Question: Can you provide the account number mentioned in the document?
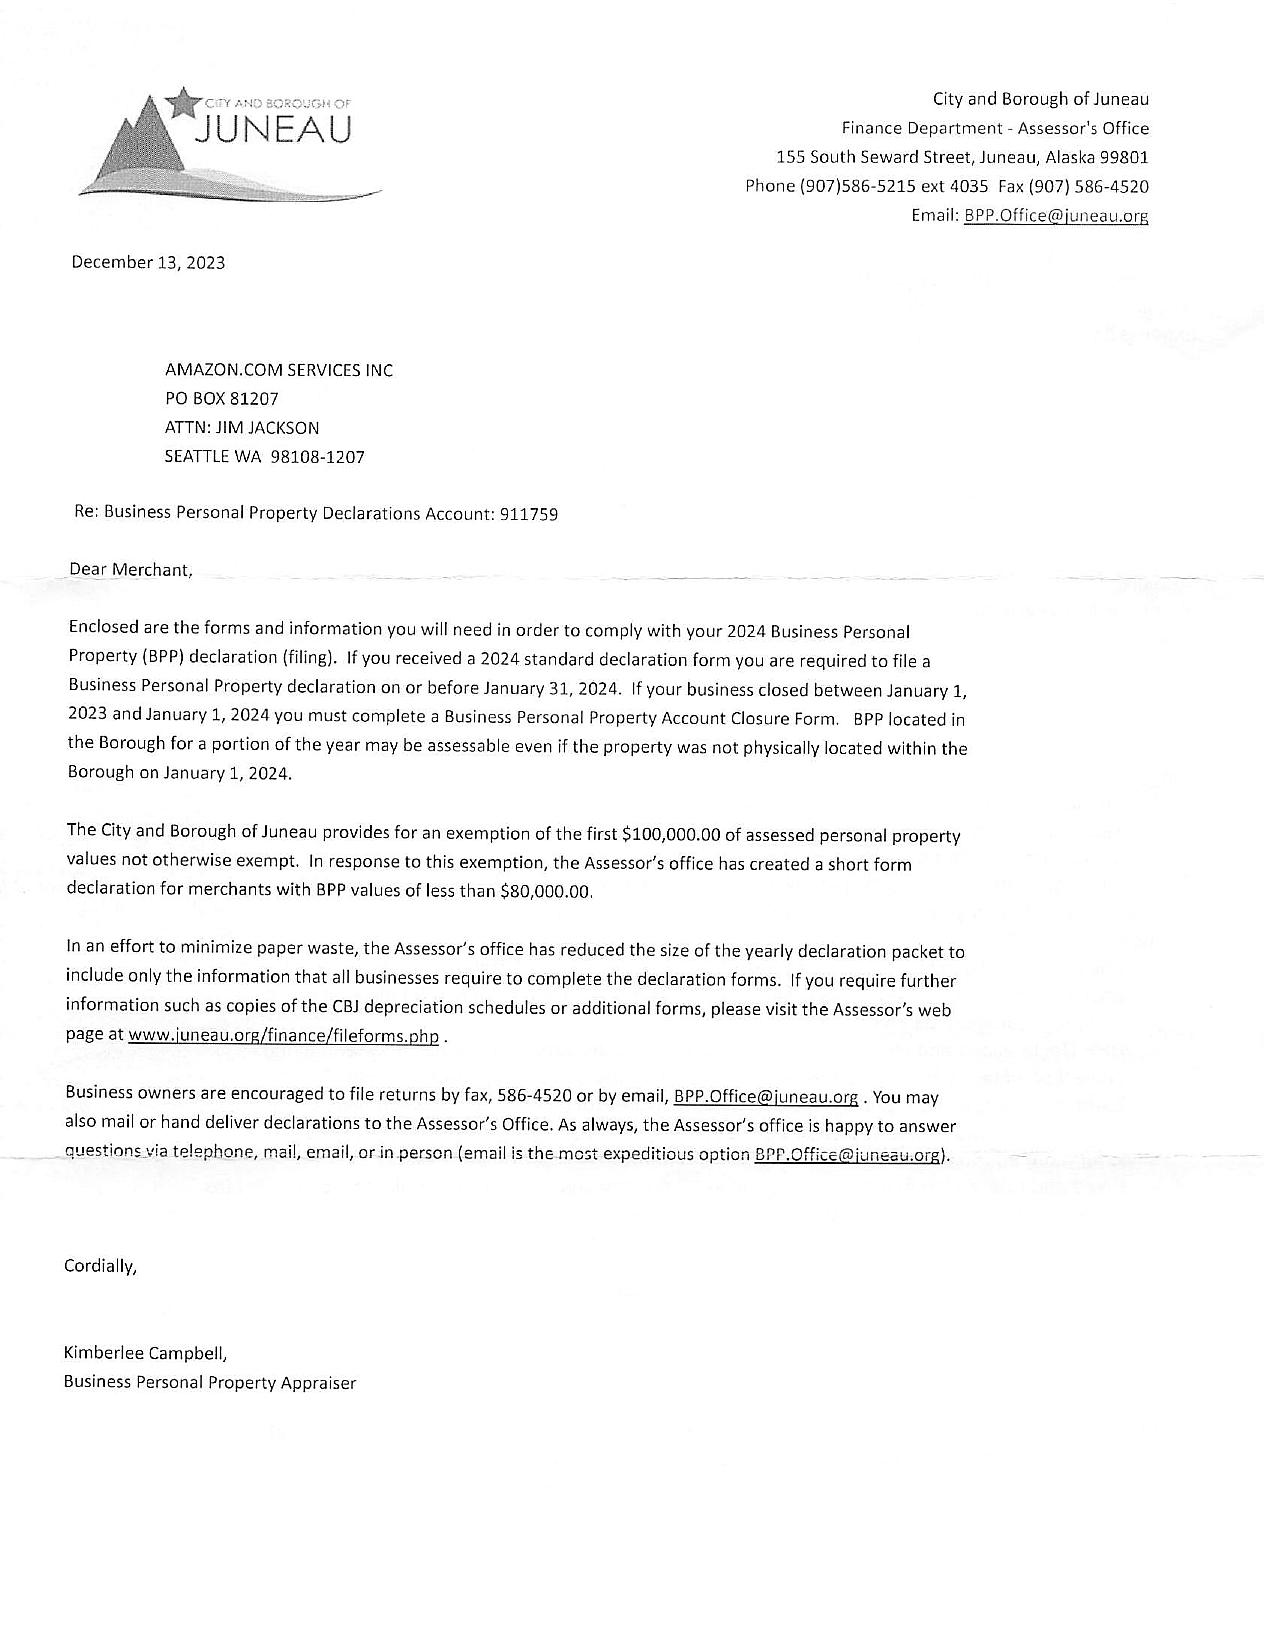
Answer: "911759"